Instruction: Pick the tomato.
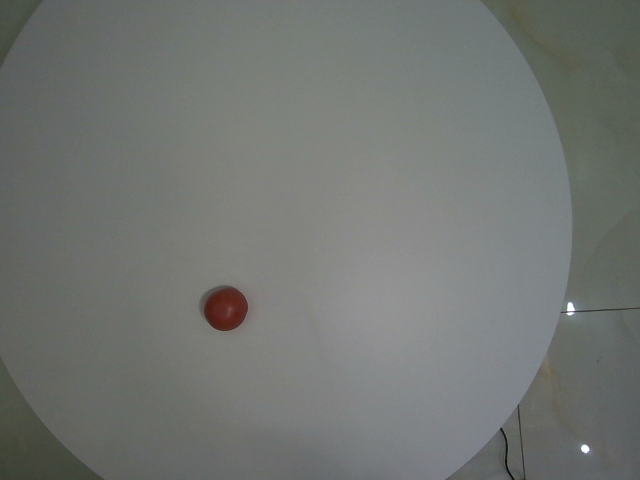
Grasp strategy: vertical